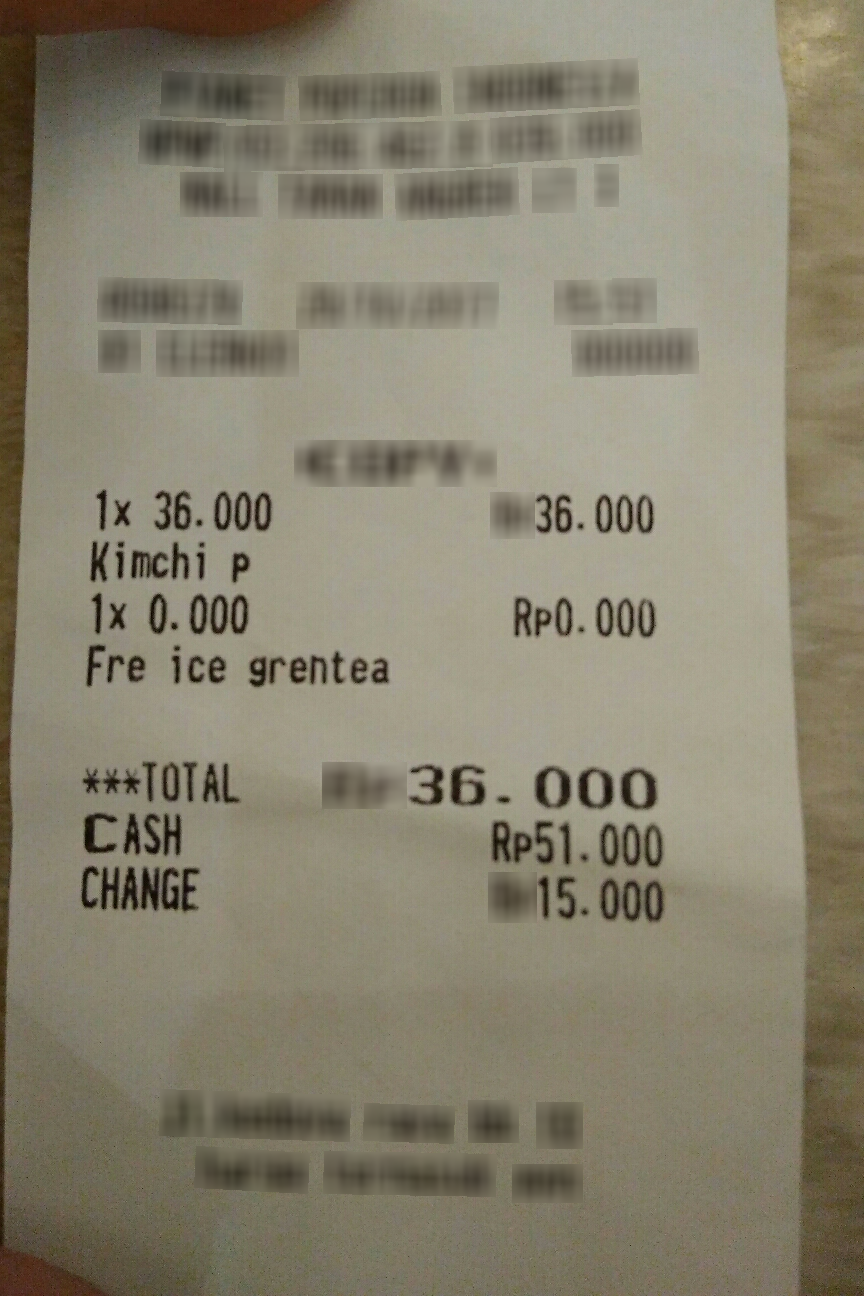
Extraction:
receipt: line_items: name: Kimchi P
price: 36.000
qty: 1x
name: Fre ice grentea
price: Rp 0.000
qty: 1x
total: 36.000